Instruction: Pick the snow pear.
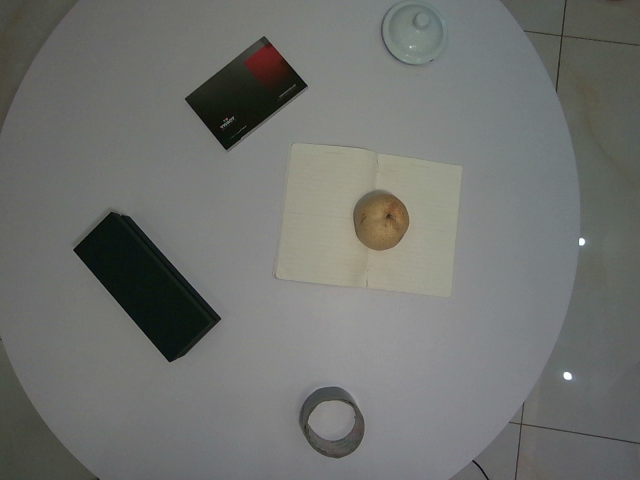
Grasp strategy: vertical